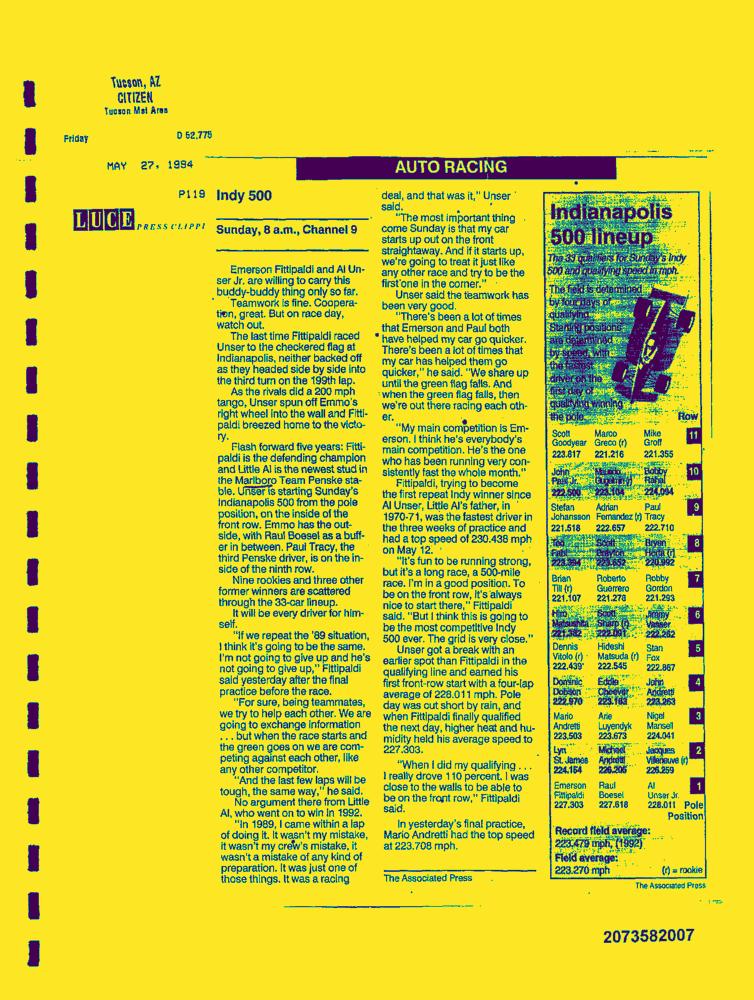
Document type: News-Article